Question: Explain the disease:
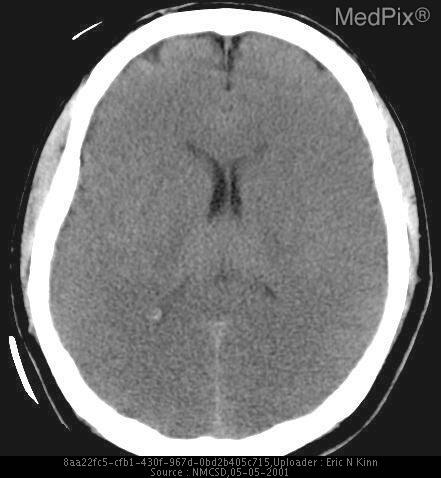
Answer: The disease is discussed as: Diffuse cerebral edema is among the most life-threatening of all cerebral insults with a mortality approaching 50%. Imaging findings may occur within hours after onset, but recognizable abnormalities may be delayed by 24 to 48 hours.

•  Imaging:
The most reliable early sign is effacement of the cerebral (surface) sulci, suprasellar and perimesencephalic cisterns. The ventricles appear small or compressed.

•  CT shows homogeneously decreased attenuation with loss of the gray-white differentiation. The cerebellum may appear relatively hyperdense compared to the the cerebral hemispheres - the "white cerebellum" sign. This is due to vascular (autoregulatory) events.

•  The "reversal sign" is similar,  with the cerebellum, thalamus, and brainstem retaining their normal density appearance in comparison to the darker edematous cerebral cortex.

Unilateral or bilateral cerebral edema may lead to brain displacement, accompanied by signs of herniation that are discussed on other topics at this site.